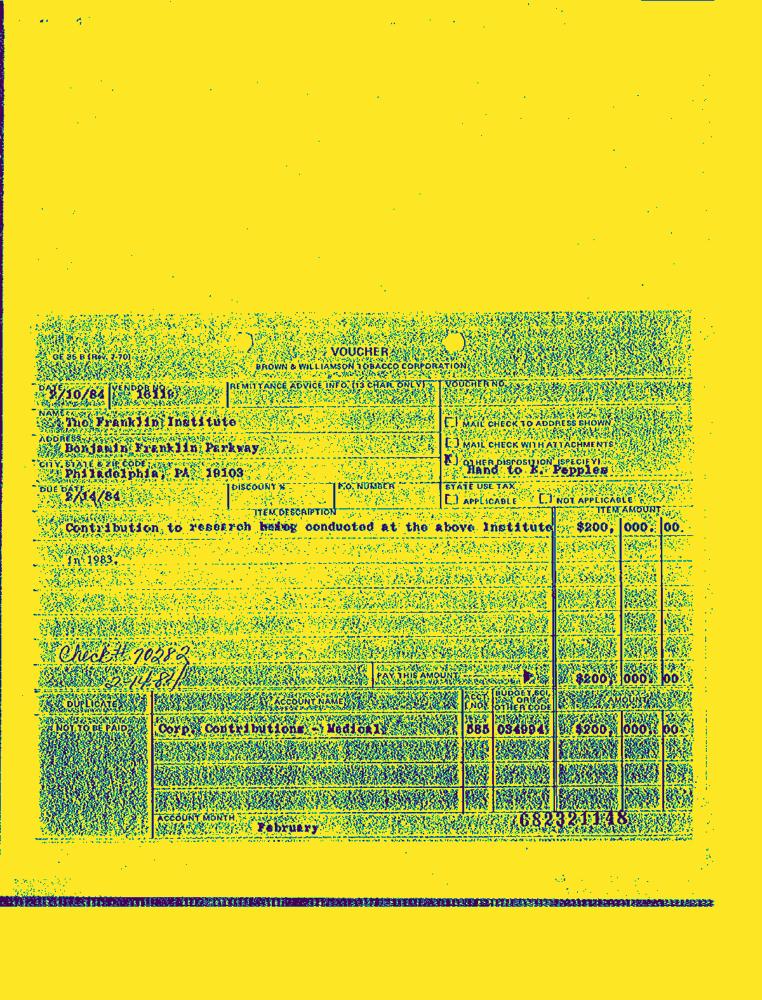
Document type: Invoice-Doc